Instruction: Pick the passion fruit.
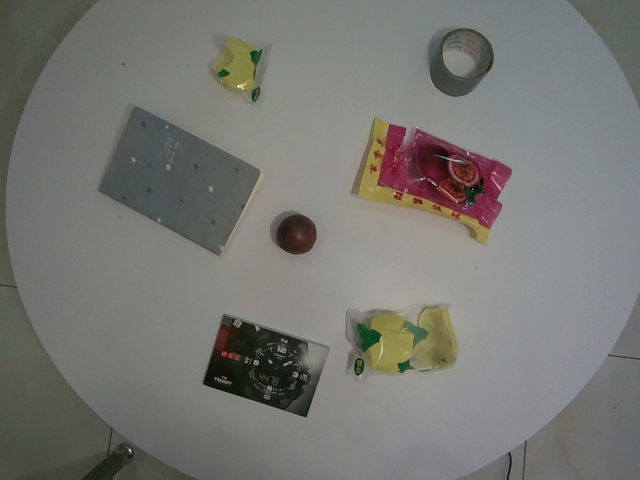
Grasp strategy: vertical